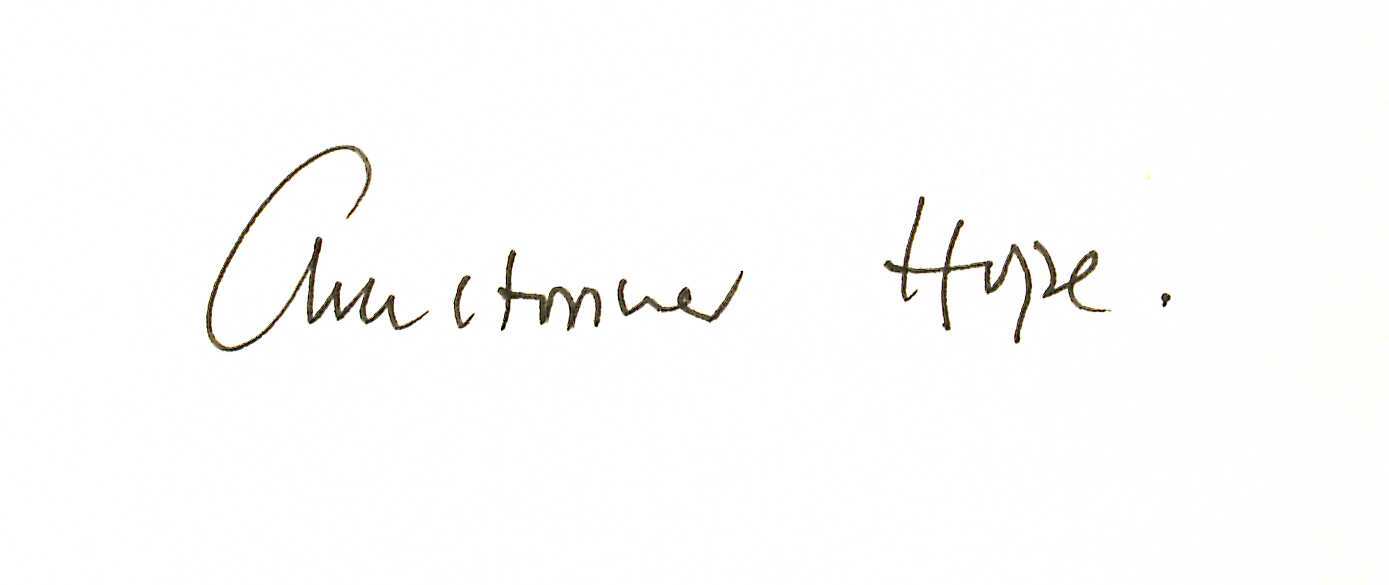
Signature of: christopher hope